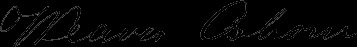
Signature of: weaver osborn